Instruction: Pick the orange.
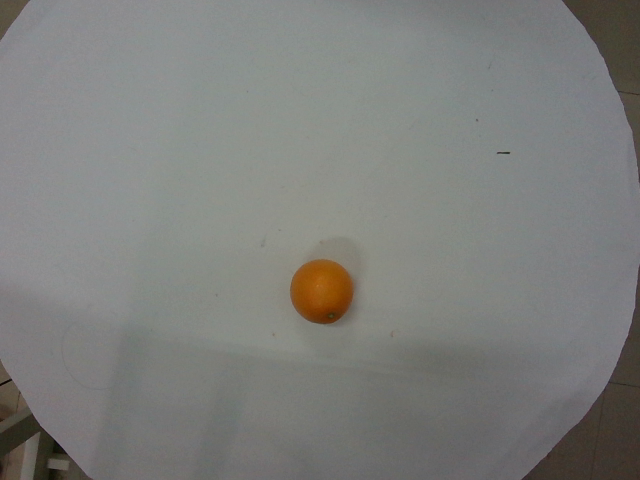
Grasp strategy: vertical